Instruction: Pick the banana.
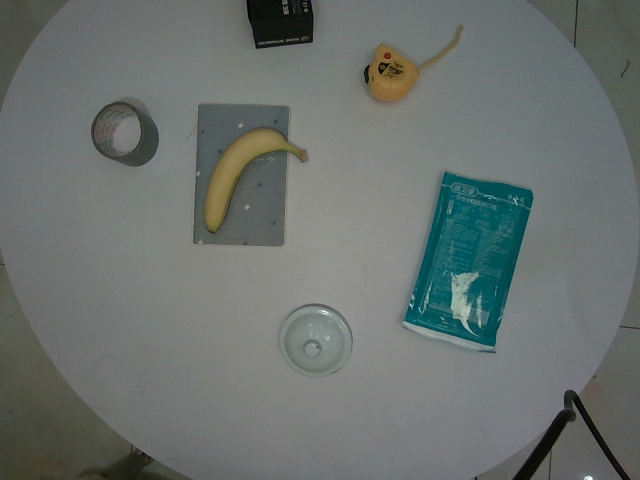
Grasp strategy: vertical